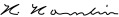
Signature of: hannibal hamlin